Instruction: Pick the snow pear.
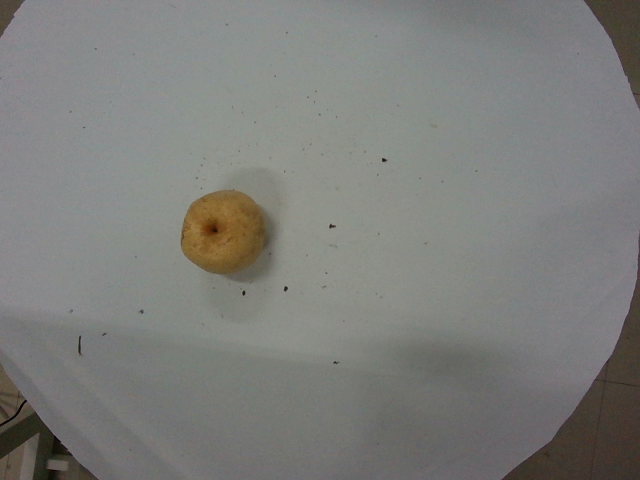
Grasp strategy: vertical